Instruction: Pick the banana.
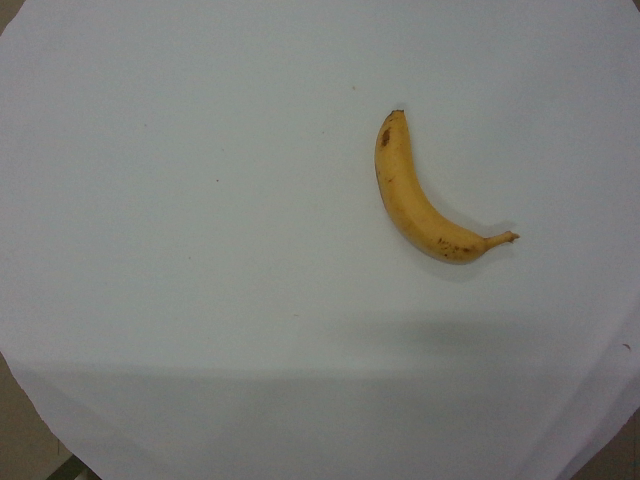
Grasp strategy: vertical